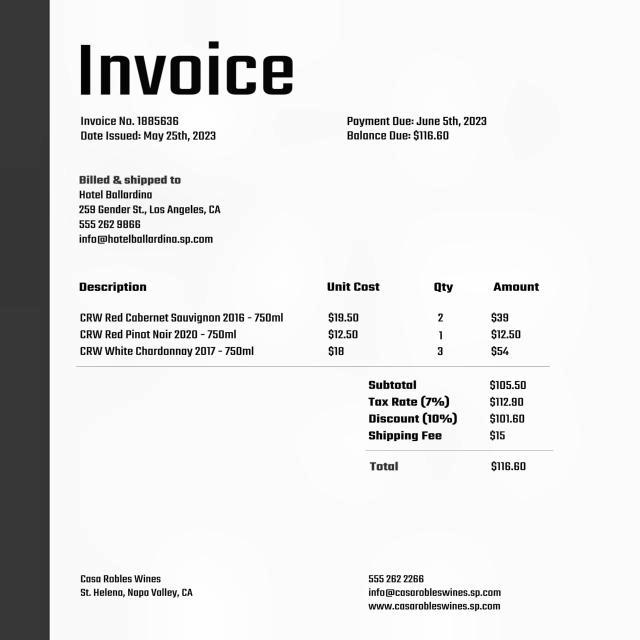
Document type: Invoice